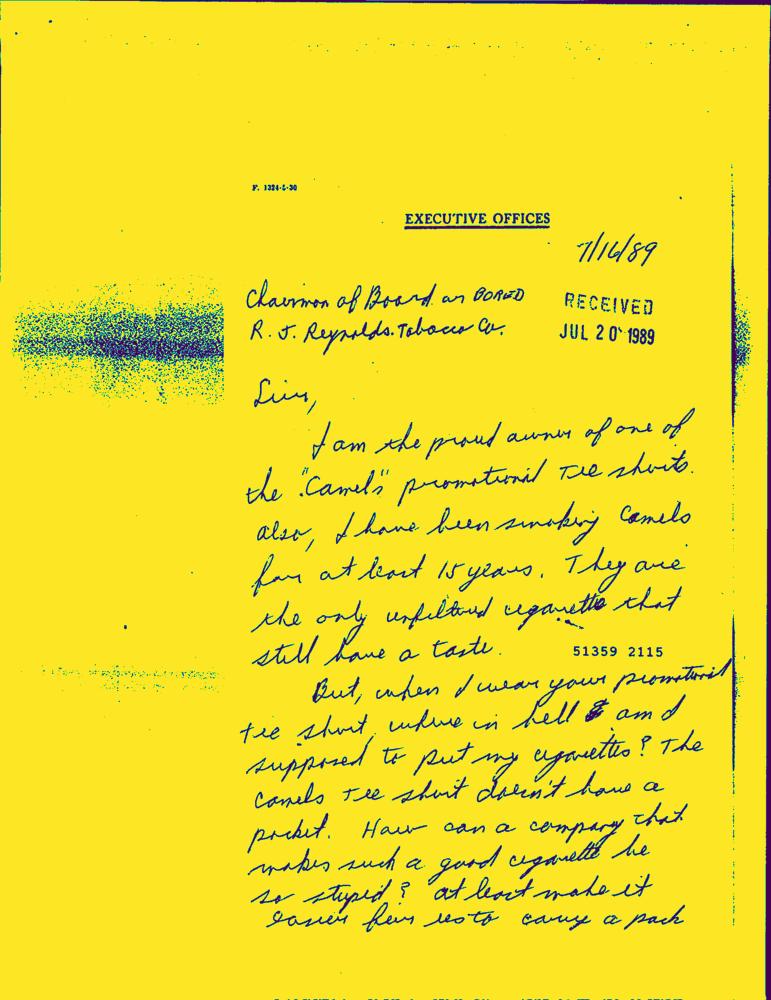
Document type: Hand-Written